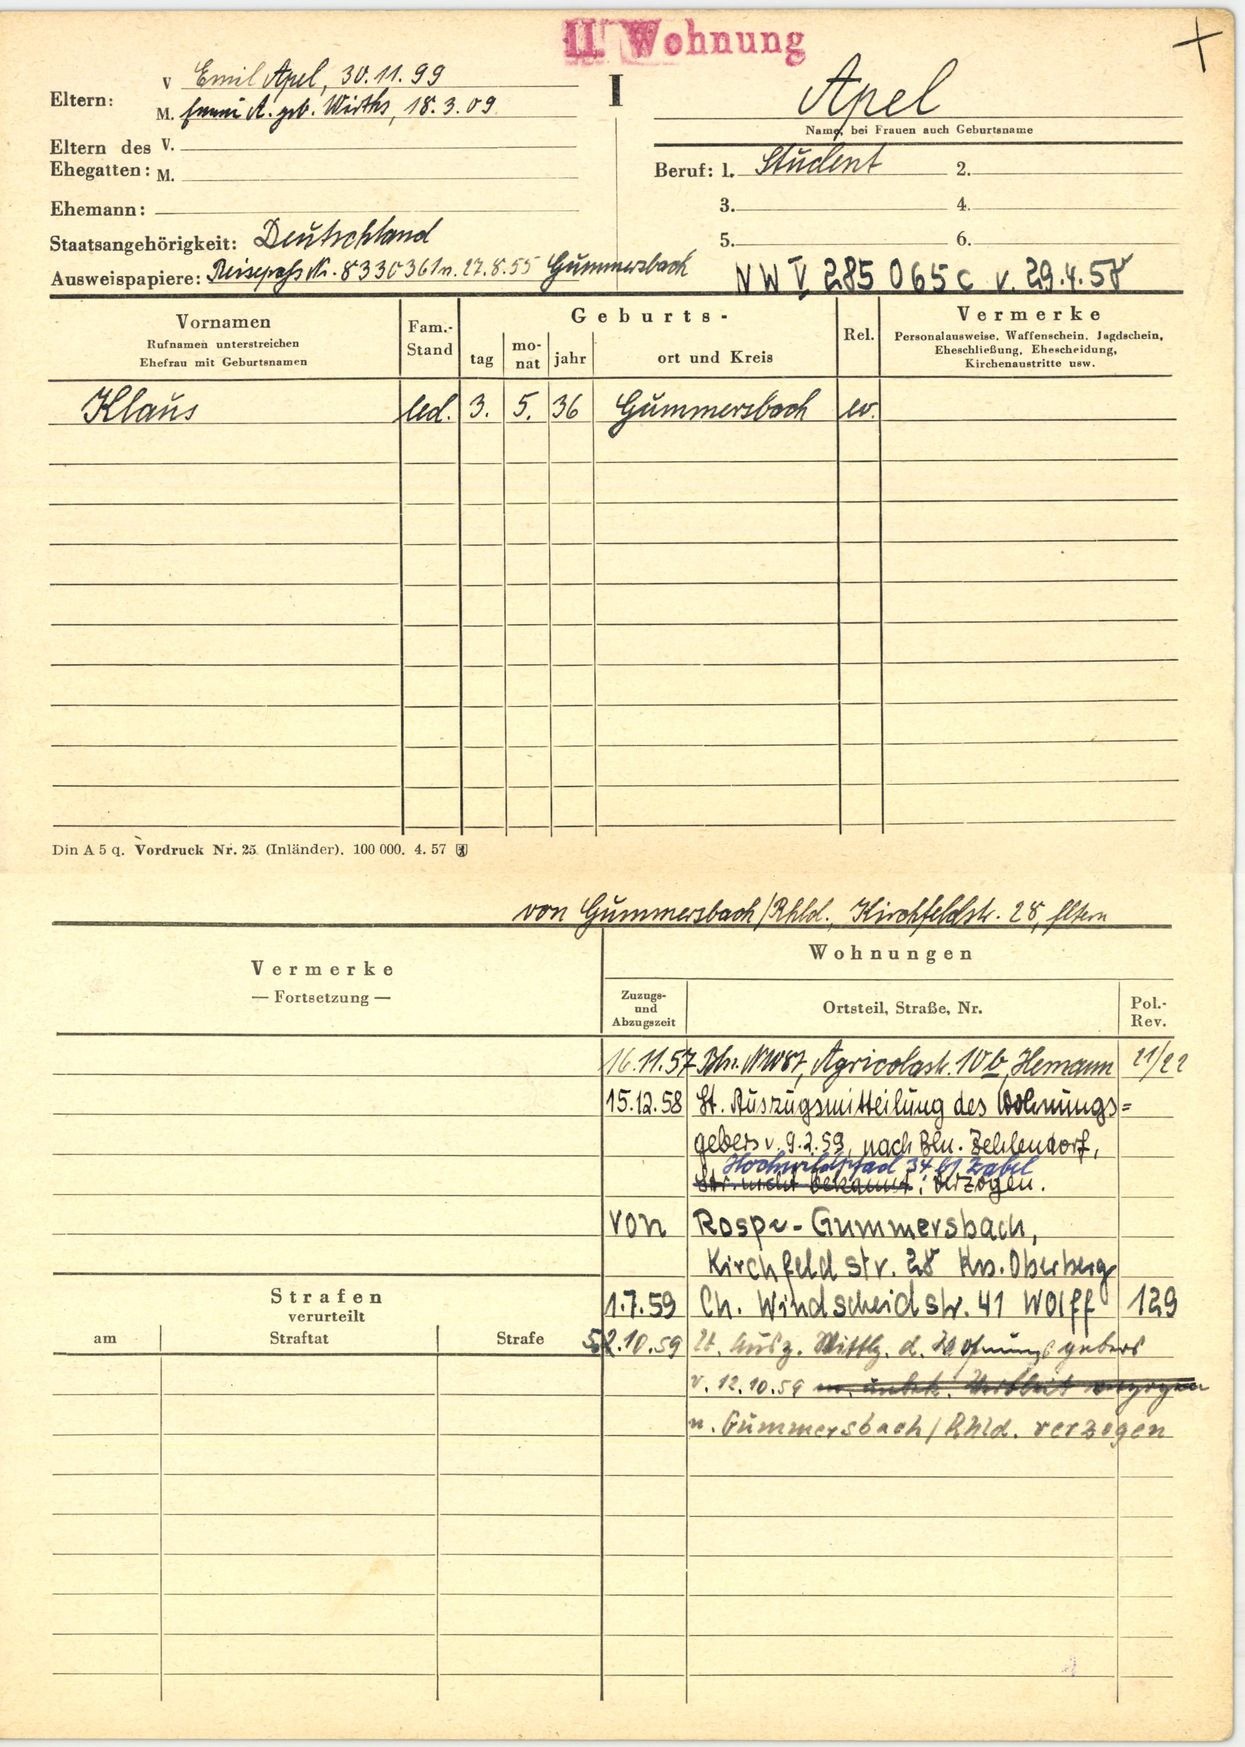
Apel